Question: In what way does the history help explain the case?
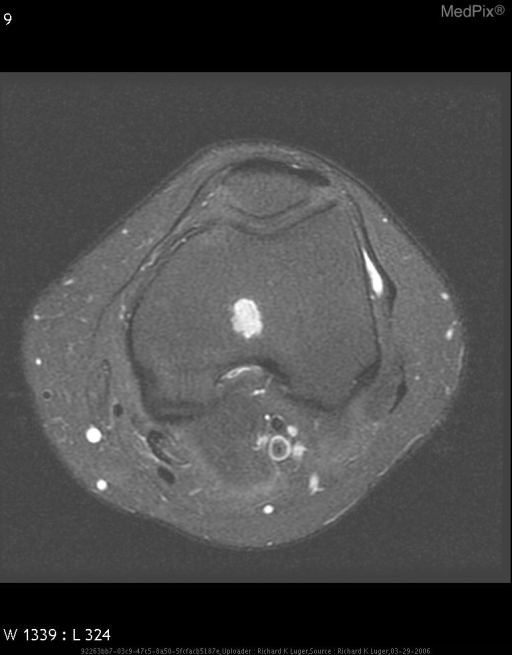
Answer: The patient's history of The patient is a 31 year old AAF who, after twisting her knee while running, initially presented with a one month history of focal pain and stiffness to the medial aspect of the left knee. During workup, an enchondroma was identified on MRI. is key in understanding the case.